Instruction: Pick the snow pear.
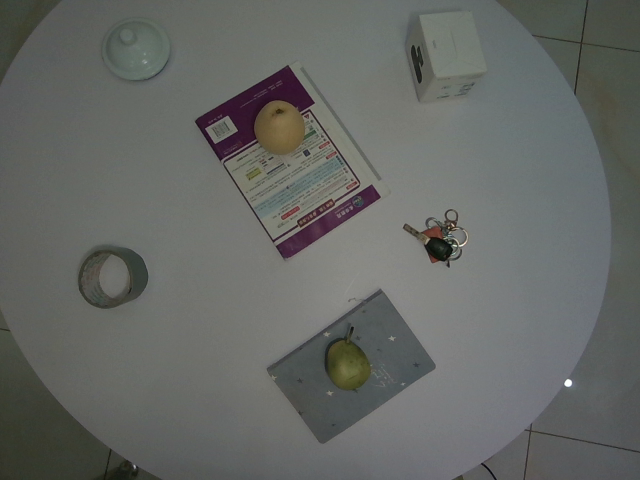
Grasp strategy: vertical